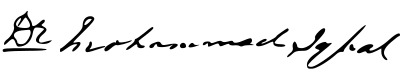
Signature of: muhammad iqbal